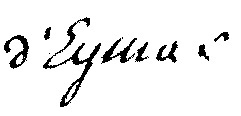
Signature of: ange marie d eymar